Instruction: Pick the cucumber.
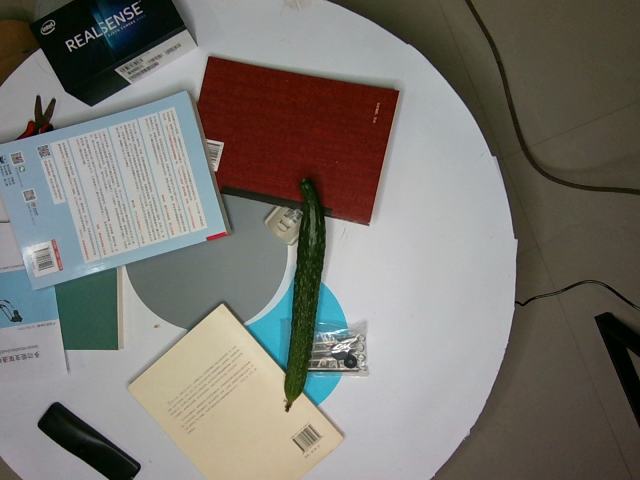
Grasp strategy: vertical